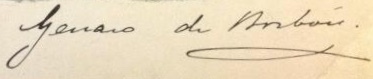
Signature of: prince gennaro of the two sicilies